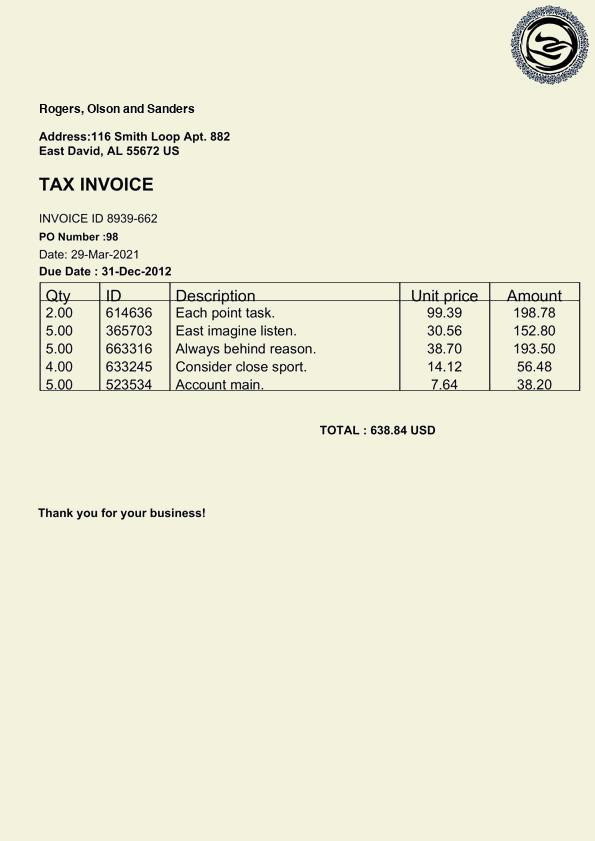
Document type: Invoice